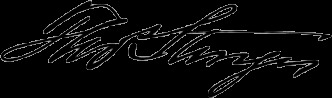
Signature of: thomas sturgis